Question: What appears to be the issue?
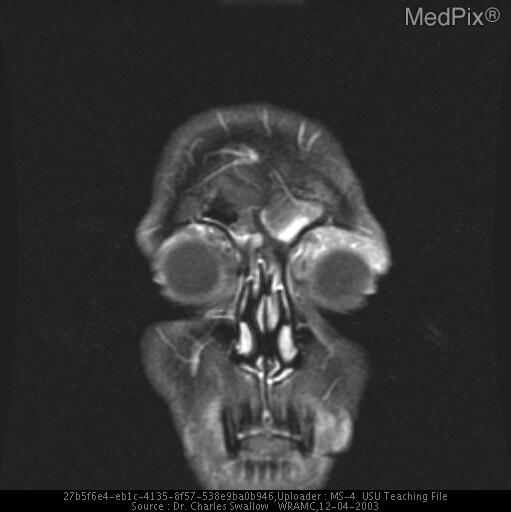
Answer: The findings suggest MRI: Extraconal mass along the roof of the left orbit, 8mm CC x 3.8cm AP x 3.4cm transverse, indistinct from lacrimal gland. Right lacrimal gland also enlarged or surrounded by mass.. MRI: Extraconal mass along the roof of the left orbit, 8mm CC x 3.8cm AP x 3.4cm transverse, indistinct from lacrimal gland. Right lacrimal gland also enlarged or surrounded by mass.. The patient might have a history of The patient was diagnosed with pseudotumor cerebri 3 yrs ago and presented for follow up with opthalmology with no complaints or specific symptoms. He did report a 10 lb weight loss over past 18 mos..